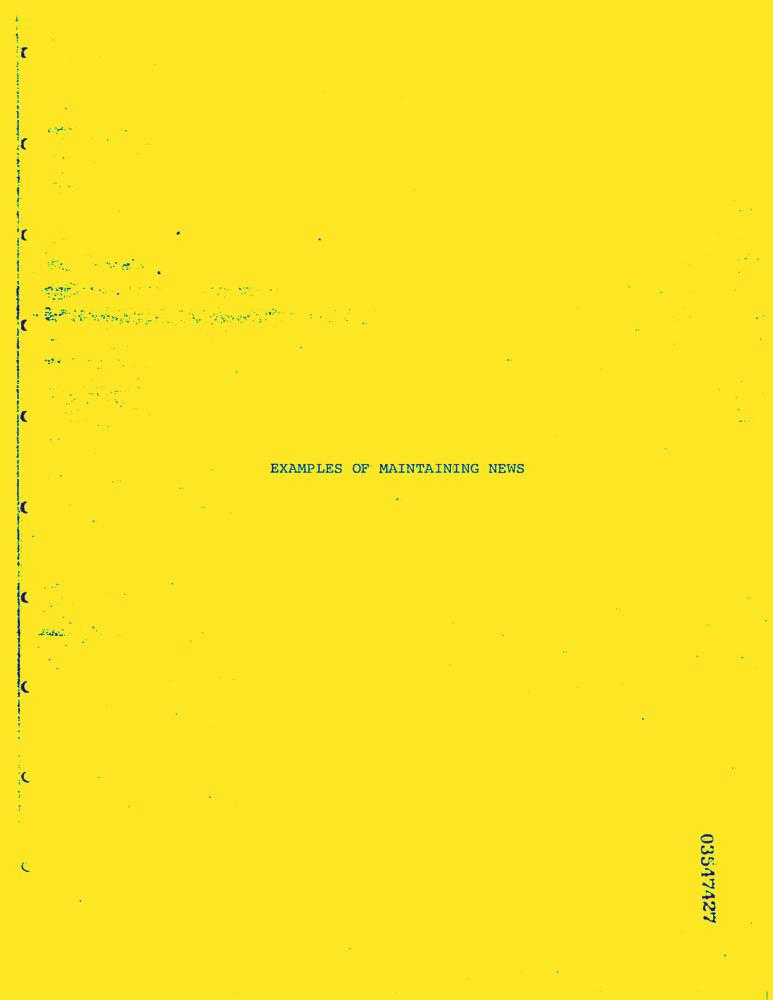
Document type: AD